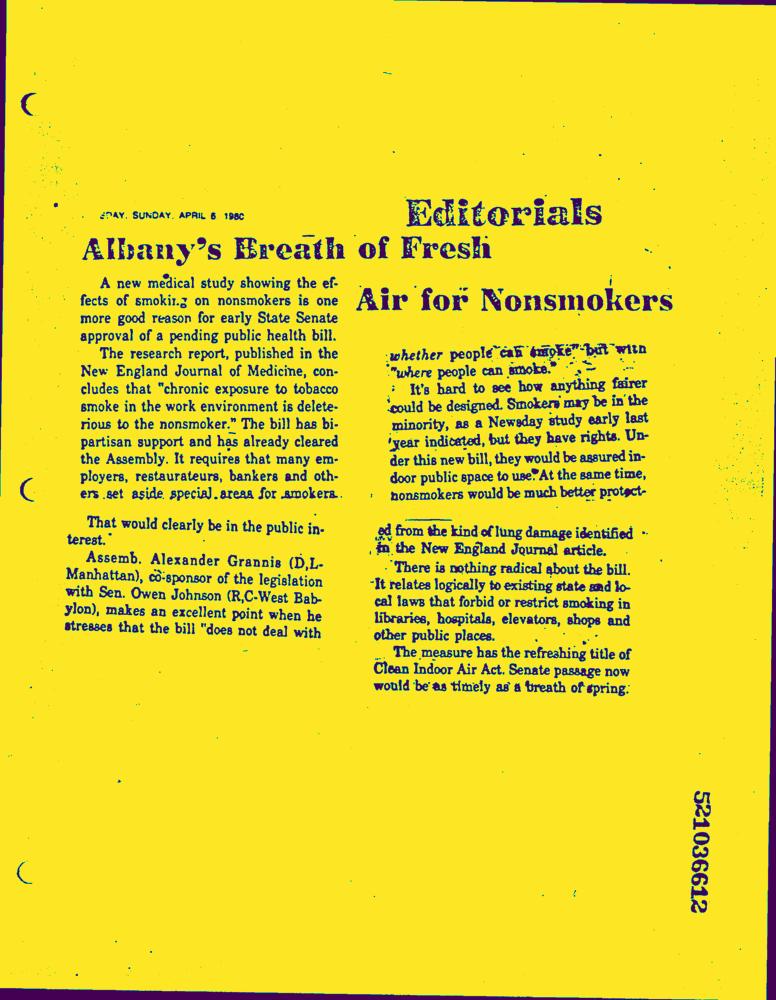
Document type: News-Article